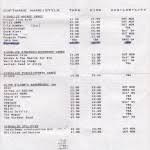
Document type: Invoice